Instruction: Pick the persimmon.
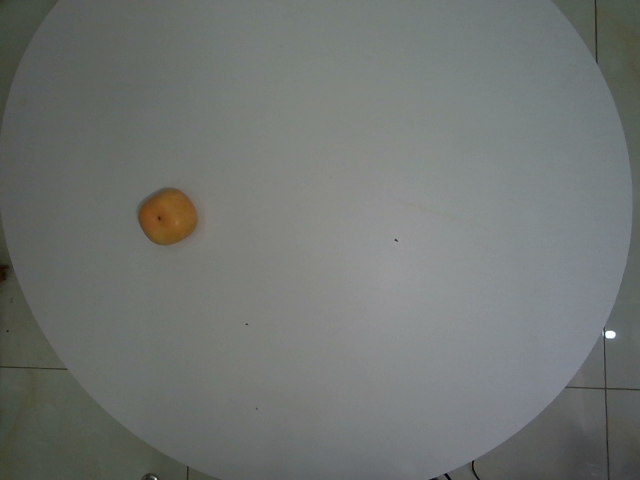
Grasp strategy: vertical